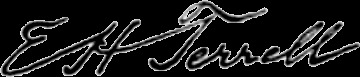
Signature of: edwin holland terrell